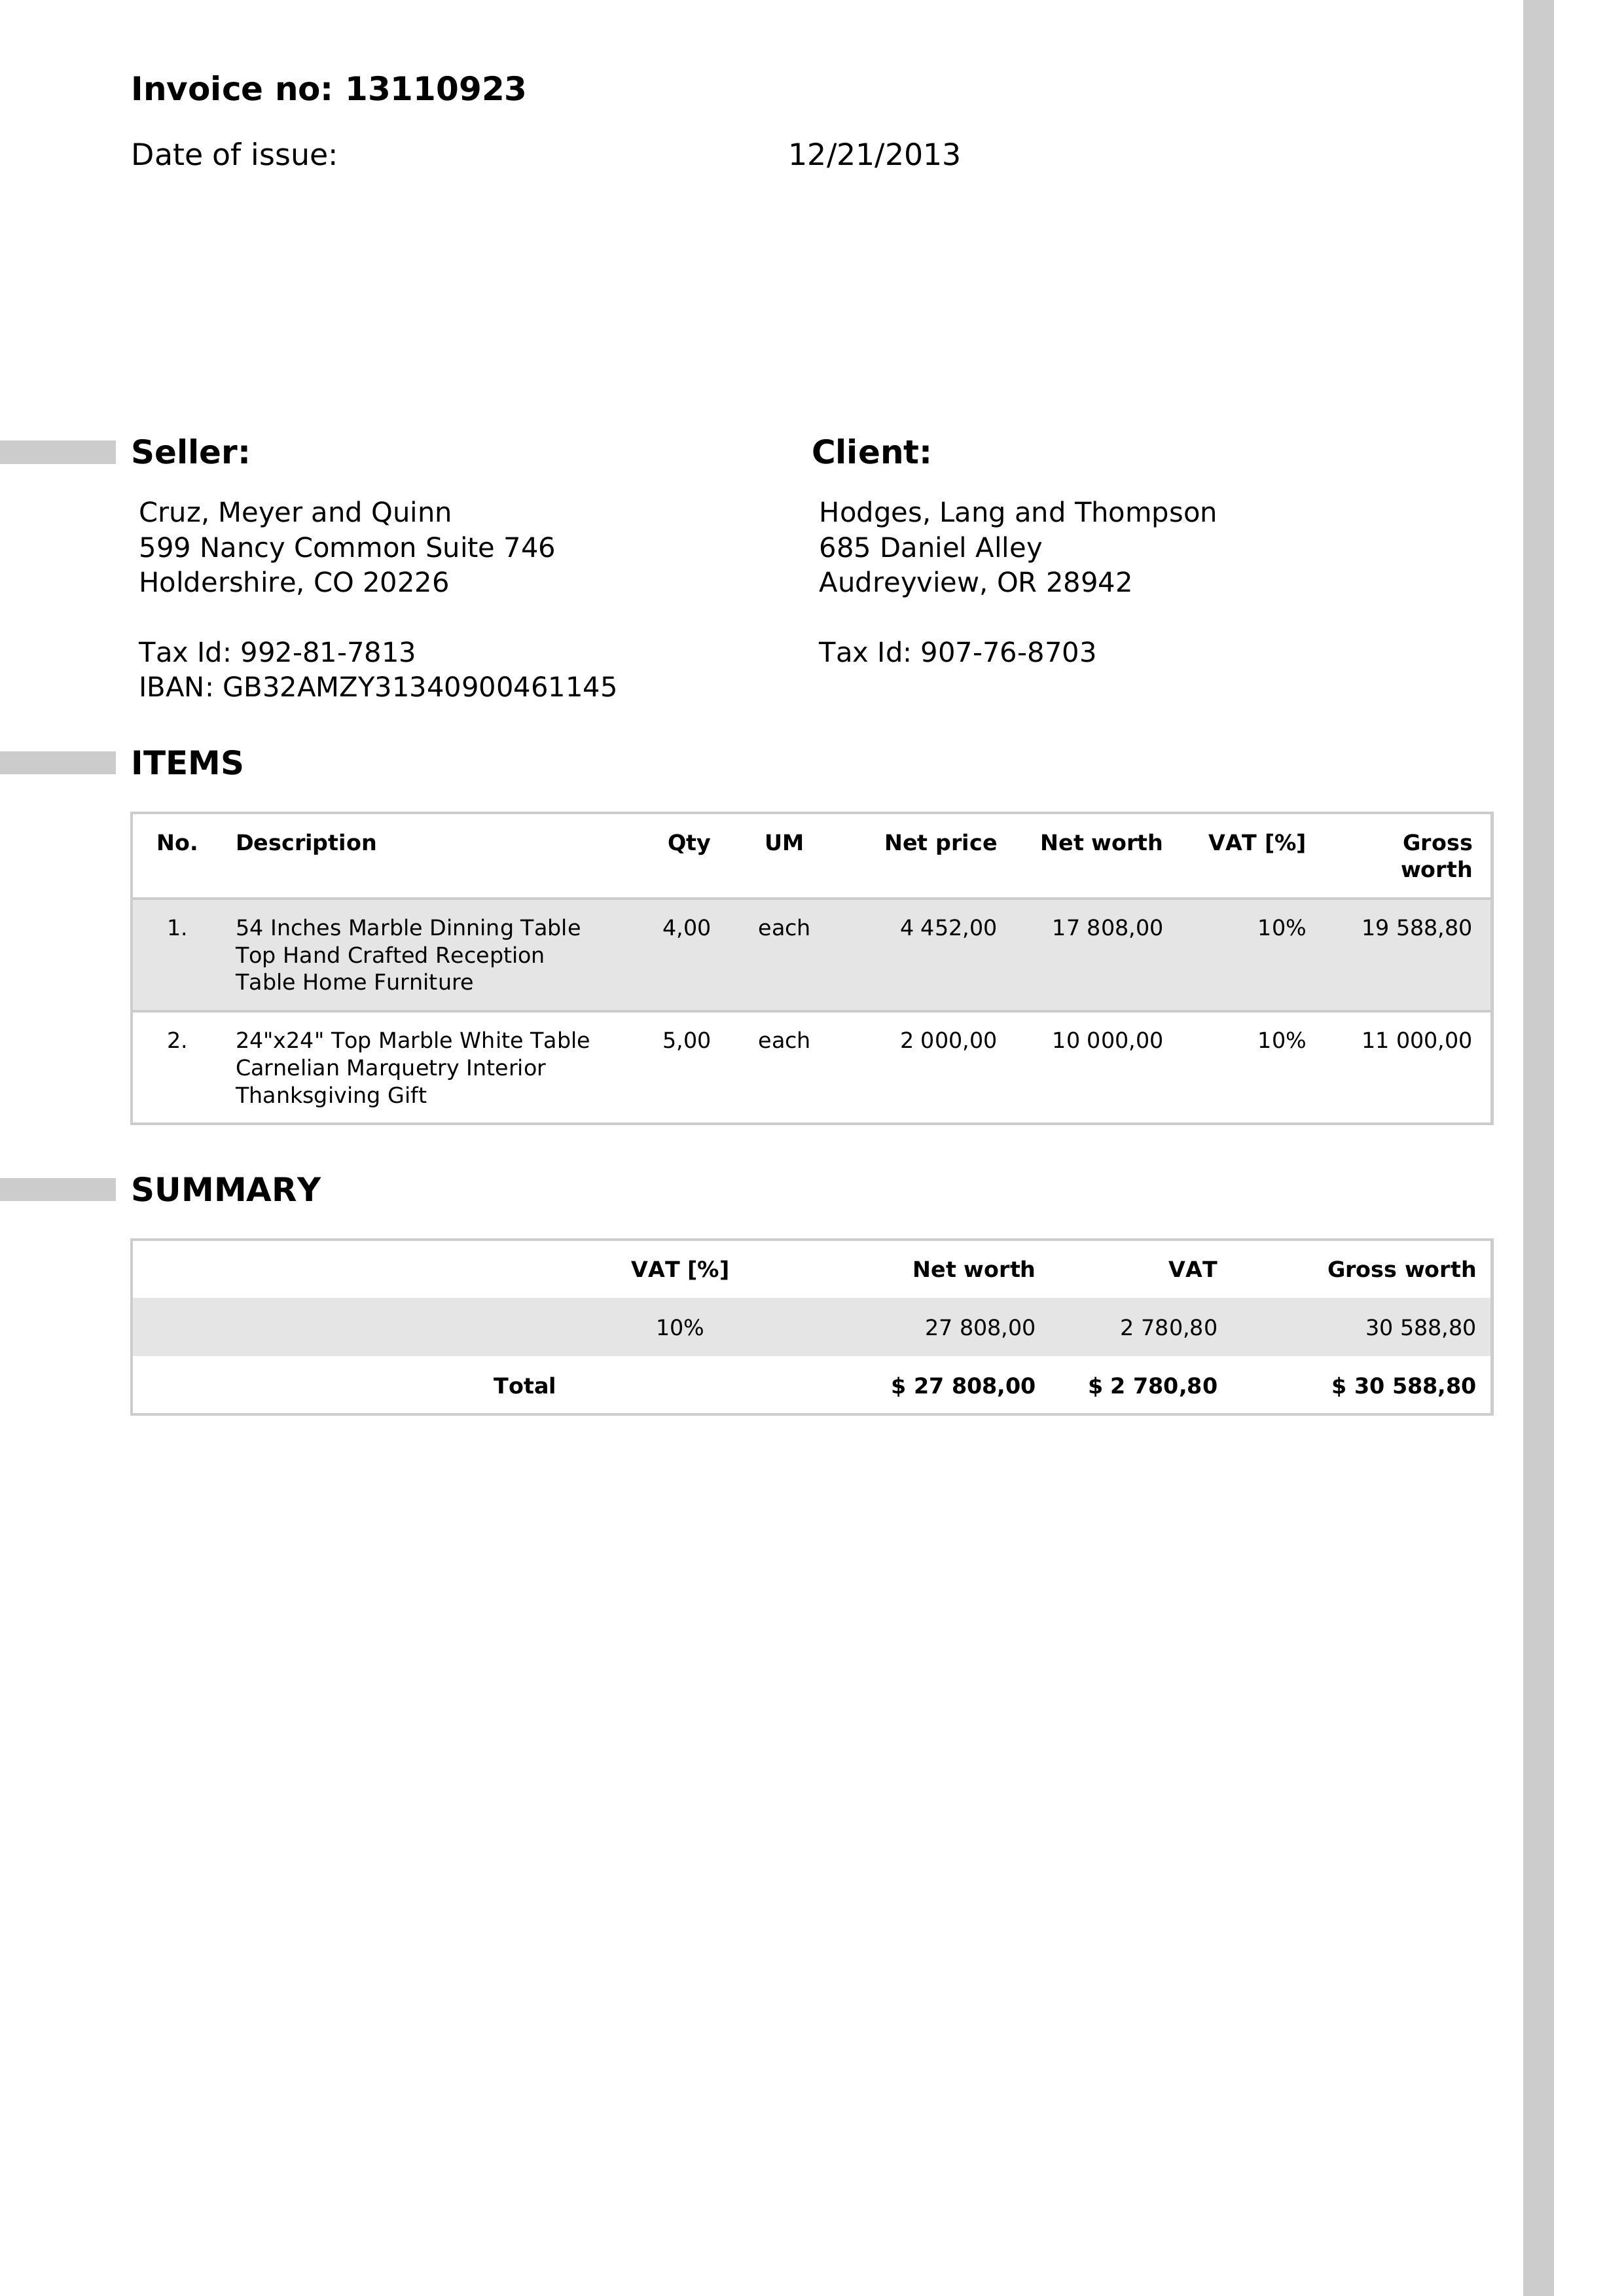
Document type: Invoice